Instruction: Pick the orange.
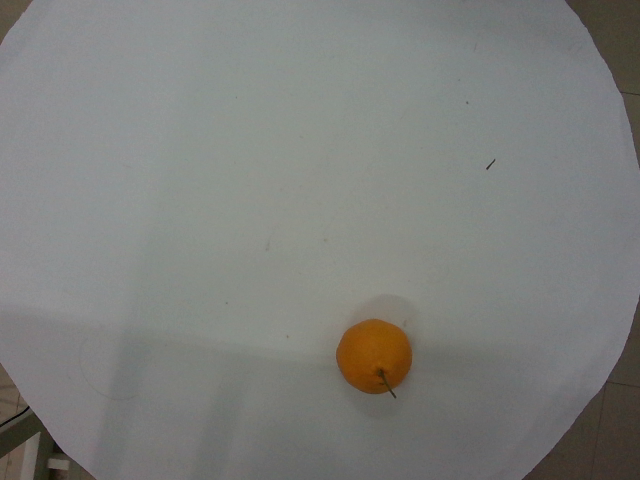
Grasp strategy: vertical